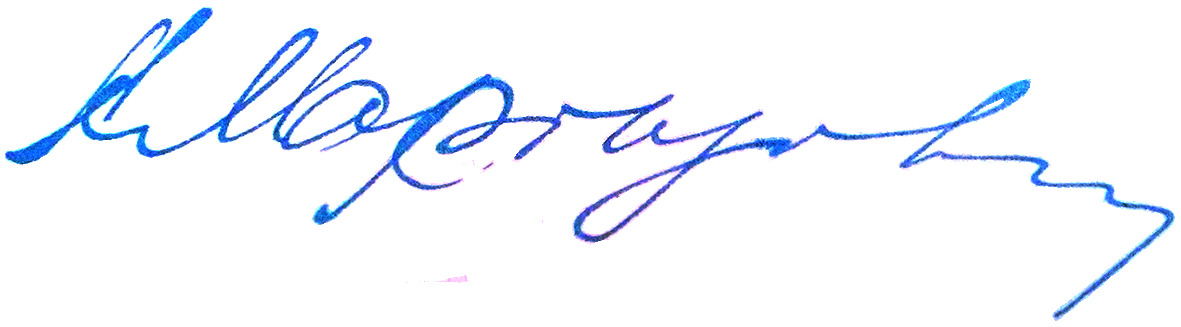
Signature of: q24025564